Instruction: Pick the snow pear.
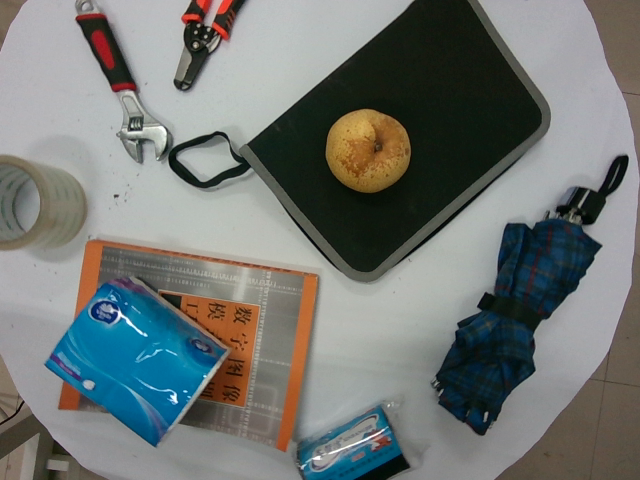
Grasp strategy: vertical